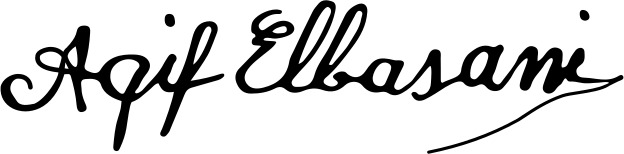
Signature of: aqif pasha elbasani